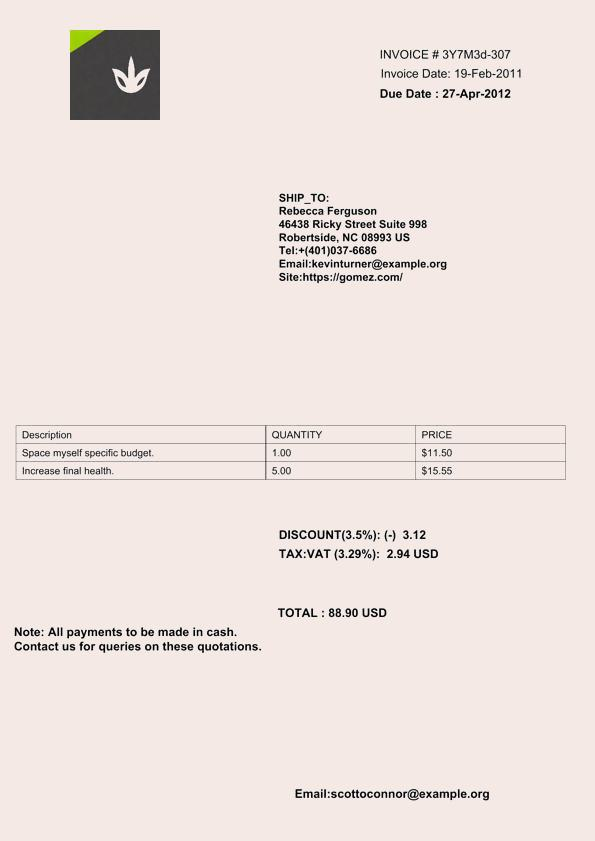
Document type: Invoice